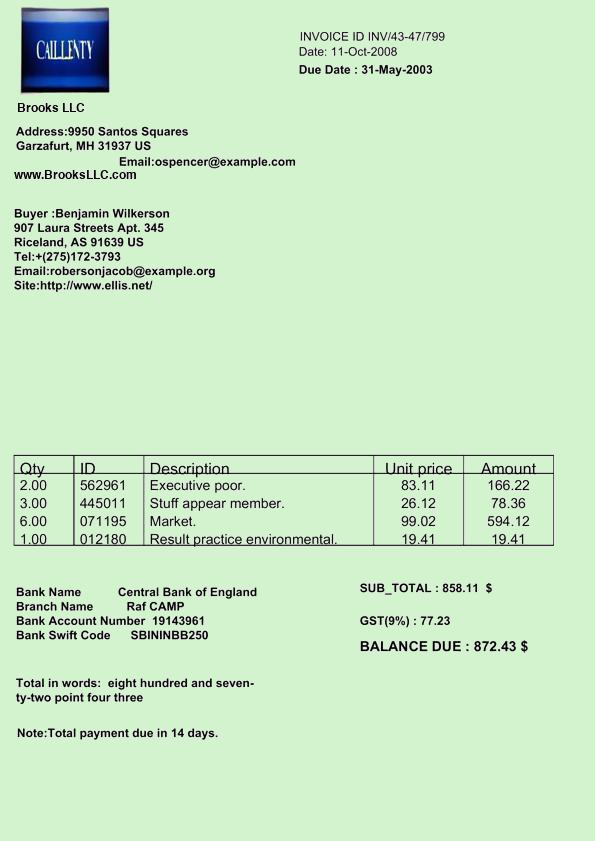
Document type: Invoice